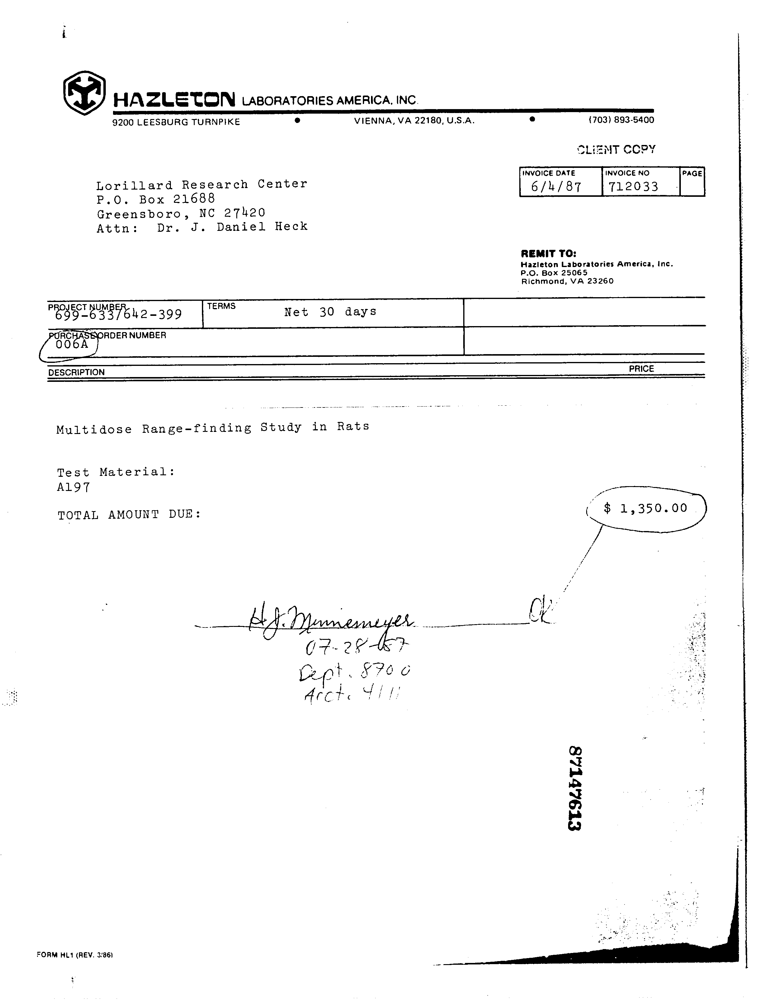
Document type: Invoice